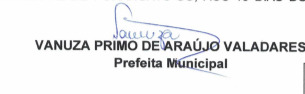
Signature of: vanuza valadares